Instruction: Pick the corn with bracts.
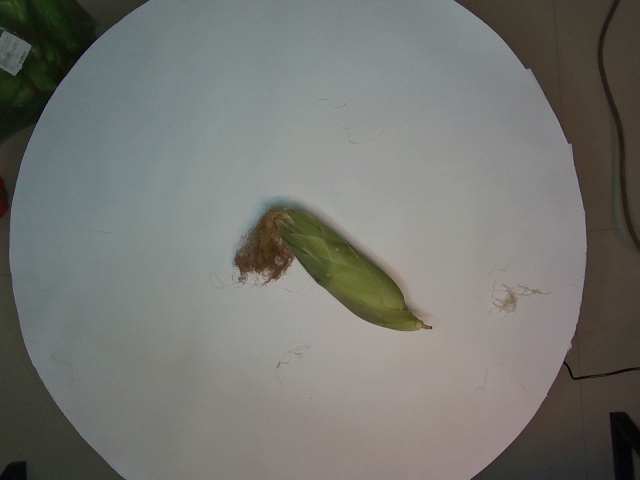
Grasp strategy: vertical